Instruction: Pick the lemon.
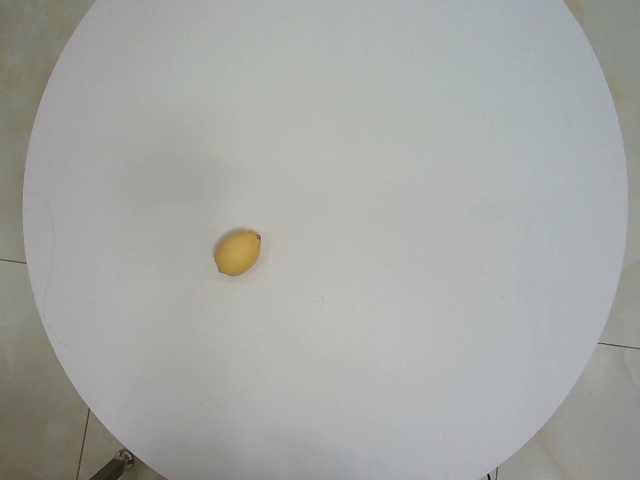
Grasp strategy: vertical